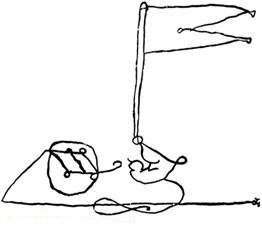
Signature of: solomon molcho